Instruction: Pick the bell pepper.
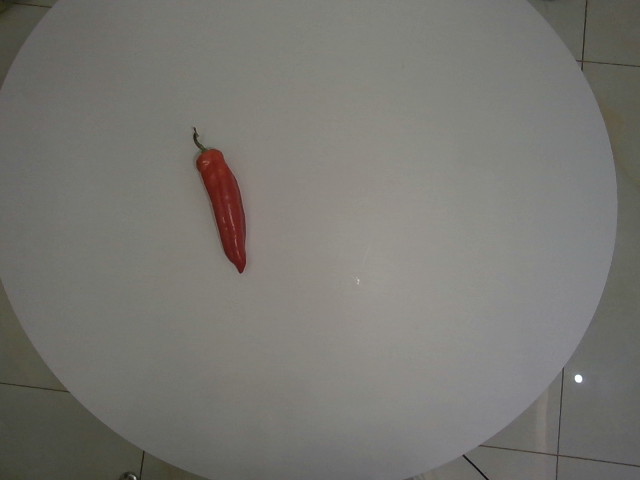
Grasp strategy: vertical